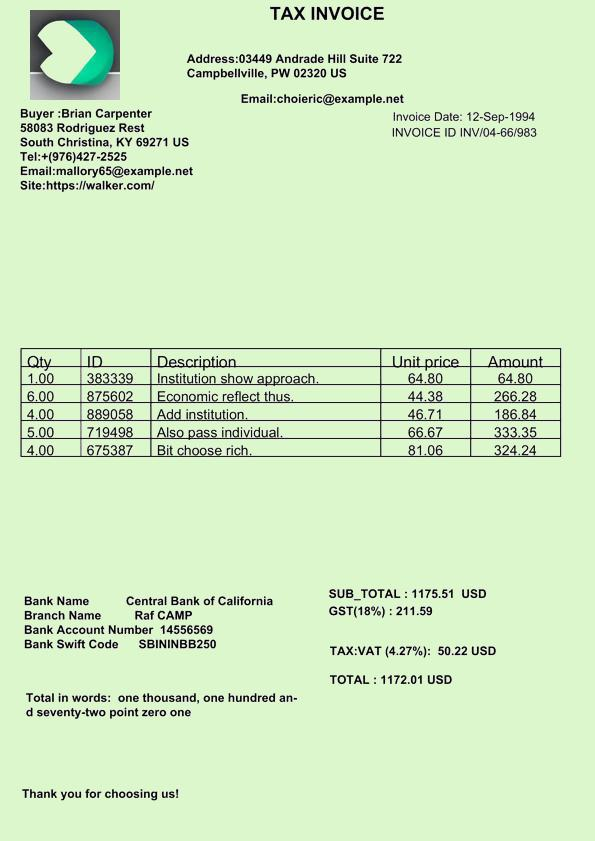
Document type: Invoice